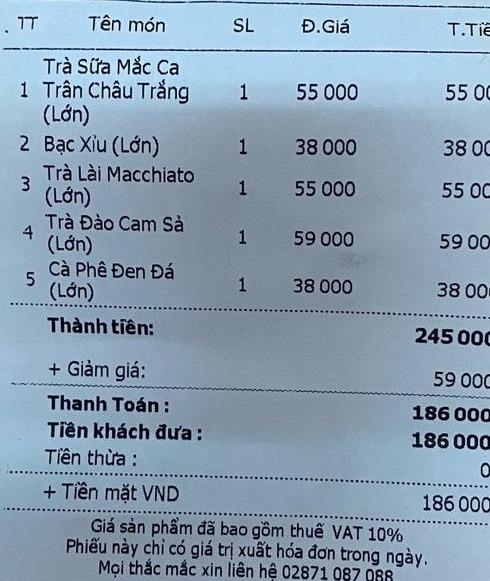
<table>
  <tr>
    <th>TT</th>
    <th>Tên món</th>
    <th>SL</th>
    <th>Đ.Giá</th>
    <th>T.Tiền</th>
  </tr>
  <tr>
    <td>1</td>
    <td>Trà Sữa Mắc Ca Trân Châu Trắng (Lớn)</td>
    <td>1</td>
    <td>55 000</td>
    <td>55 000</td>
  </tr>
  <tr>
    <td>2</td>
    <td>Bạc Xỉu (Lớn)</td>
    <td>1</td>
    <td>38 000</td>
    <td>38 000</td>
  </tr>
  <tr>
    <td>3</td>
    <td>Trà Lài Macchiato (Lớn)</td>
    <td>1</td>
    <td>55 000</td>
    <td>55 000</td>
  </tr>
  <tr>
    <td>4</td>
    <td>Trà Đào Cam Sả (Lớn)</td>
    <td>1</td>
    <td>59 000</td>
    <td>59 000</td>
  </tr>
  <tr>
    <td>5</td>
    <td>Cà Phê Đen Đá (Lớn)</td>
    <td>1</td>
    <td>38 000</td>
    <td>38 000</td>
  </tr>
</table>

Thành tiền: 245 000
+ Giảm giá: 59 000
Thanh Toán : 186 000
Tiền khách đưa : 186 000
Tiền thừa : 0
+ Tiền mặt VND 186 000

Giá sản phẩm đã bao gồm thuế VAT 10%
Phiếu này chỉ có giá trị xuất hóa đơn trong ngày.
Mọi thắc mắc xin liên hệ 02871 087 088